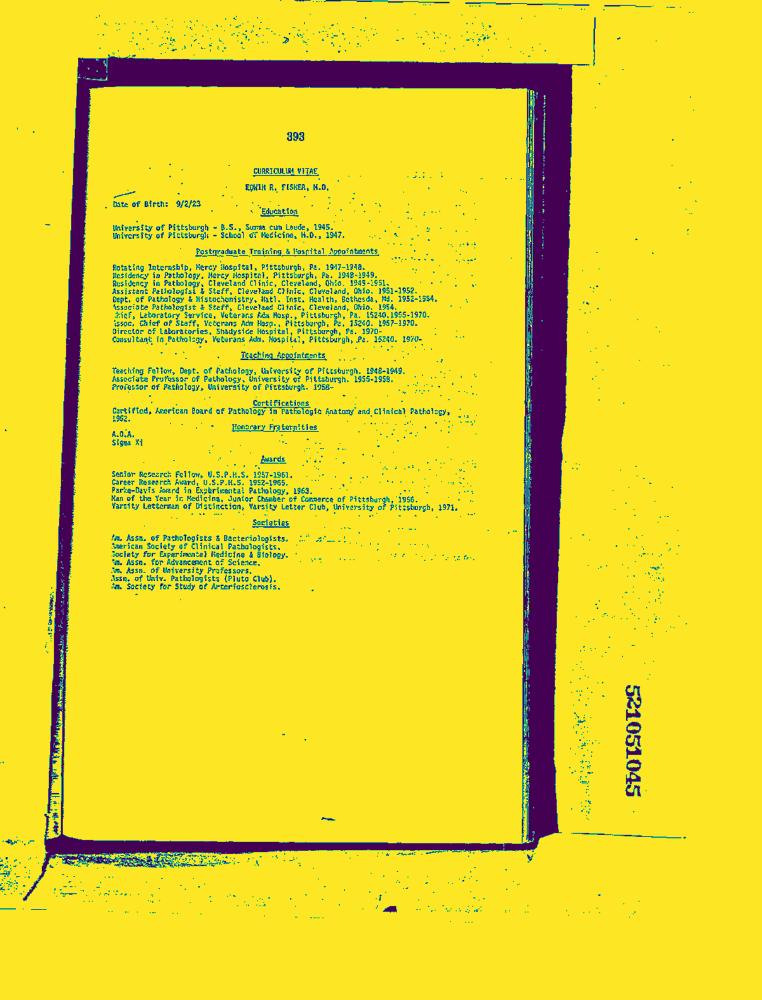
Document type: Resume-Doc